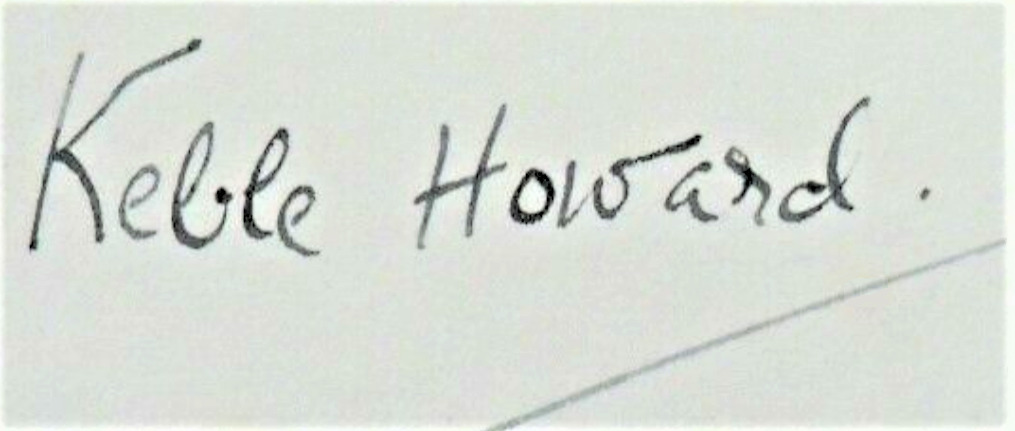
Signature of: keble howard